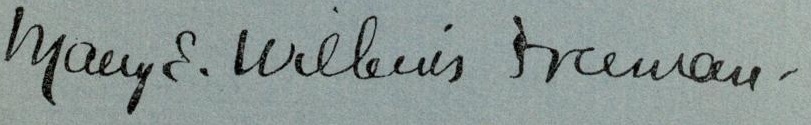
Signature of: mary eleanor wilkins freeman